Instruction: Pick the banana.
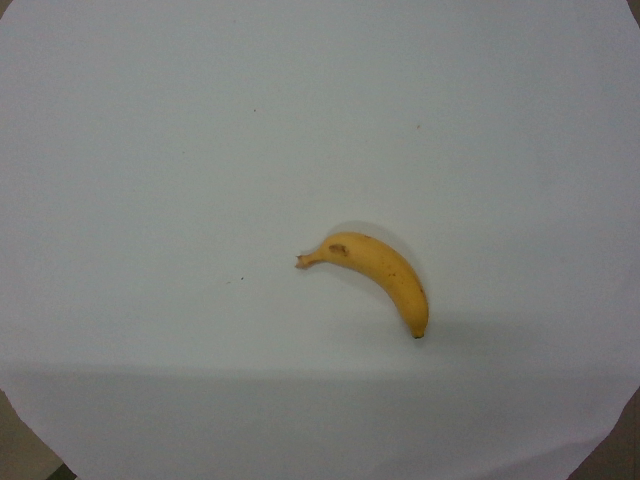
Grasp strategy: vertical